Patient: Male, age 83
An 83-year-old Japanese man had suffered from productive cough for 6 months and visited our hospital in March 2011. He had no fever. His sputum was yellowish. He had smoked 60 pack-years until 50 years of age. He had no past history of illness. He was a tobacco farmer and had also raised silk-worms. On physical examination, there was no lymphadenopathy, no clubbing, and no edema. SpO2 was 98% and blood pressure was 150/80 mmHg. His vesicular sound was slightly decreased throughout both lung fields and no crackle was auscultated. A chest X-ray and computed tomography (CT) scan showed emphysematous changes and multiple cavities in the bilateral pulmonary fields (Figure 1). Laboratory test results were as follows: WBC, 6500/mul; RBC, 3.29 million/mul; hemoglobin, 9.9 g/dl; MCV, 94.5 fl; MCH, 30.1 pg; total protein, 6.8 g/dl; albumin, 3.0 g/dl; total cholesterol, 167 mg/ml; BUN, 29.4 mg/ml; Cr, 1.57 mg/ml; and CRP, 1.34 mg/ml. Urine examination showed a sub-nephrotic range of proteinuria (3.1 g/gCr) and many hyaline casts (>50/total fields) in the urinary sediment. Pulmonary function tests showed low%VC (70.8%) and normal range of FEV1.0% (78.1%). Acid-fast bacilli were evident in his sputum by Ziehl-Neelsen staining (Gaffky 3). PCR amplifications for Mycobacterium tuberculosis, Mycobacterium avium, and Mycobacterium intracellulare were all negative. Numerous colonies of acid-fast bacilli appeared upon culture. DNA-DNA hybridization, which can detect 18 species of acid-fast bacilli using cultured colonies, failed to identify the species. The mycobacterial characteristics of a sputum sample obtained on another day were exactly the same as those of the first sample. Finally, Mycobacterium shimoidei was identified by rpoB sequencing and 16S rRNA sequencing, with 100% homology to the sequences.
Renal tissue samples obtained by renal biopsy mainly showed membranous glomerulonephritis (MGN), with partial hypertensive renal damage (Figure 2). In addition, the mesangial areas were slightly enlarged and mesangial cells had proliferated in part (Figure 2A). Electron-dense deposits were observed in the mesangial areas as well as the subepithelium and basement membranes (Figure 2C). Immunofluorescence analyses showed positive staining for IgG, IgA, and IgM in the basement membranes (data not shown). No granulomatous change was observed in the renal tissue samples. No acid-fast bacilli were detected by Ziehl-Neelsen staining.
Because the productive cough continued, M. tuberculosis was excluded, and a new lesion appeared on his chest X-ray, anti-mycobacterial treatment (clarithromycin, 400 mg/d; rifampicin, 300 mg/d; and ethambutol, 500 mg/d) was started before the identification of M. shimoidei. Candesartan (80 mg/d), an angiotensin II receptor blocker (ARB), was also started. After 1 month of treatment, the species was identified as M. shimoidei and the initial treatment was continued. The isolate was sensitive to ethambutol, streptomycin, kanamycin, enviomycin, ethionamide, and levofloxacin, and was resistant to isoniazid, rifampicin, cycloserine, and para-aminosalicylic acid, in in vitro drug sensitivity tests. At 2 months after starting the treatment, his sputum was clearly decreased. After 6 months of treatment, acid-fast bacilli were not detected by either Ziehl-Neelsen staining or 8-week culture, and the chest CT findings were also improved (data not shown). He continued antimycobacterial treatment for an additional 1 year (18 months in total) in accordance with the statement from the American Thoracic Society and the Infectious Diseases Society of America. The amount of urine protein decreased gradually after initiation of the antimycobacterial treatment and ARB, and reached 0.6 g/gCr. The serum albumin level recovered to 3.6 g/dl at the end of the treatment.
Keywords: membranous glomerulonephritis, mycobacterium, non-tuberculous, proteinuria, shimoidei
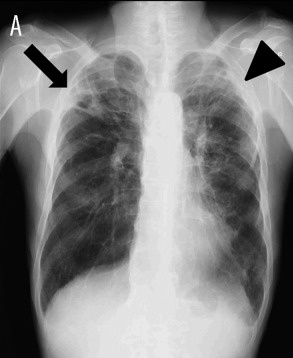
Image caption: Chest X-ray and computed tomography. (A) Chest X-ray showing cavities (arrow), nodules, and pleural thickening (arrowhead) in the bilateral, predominantly upper, lung fields.